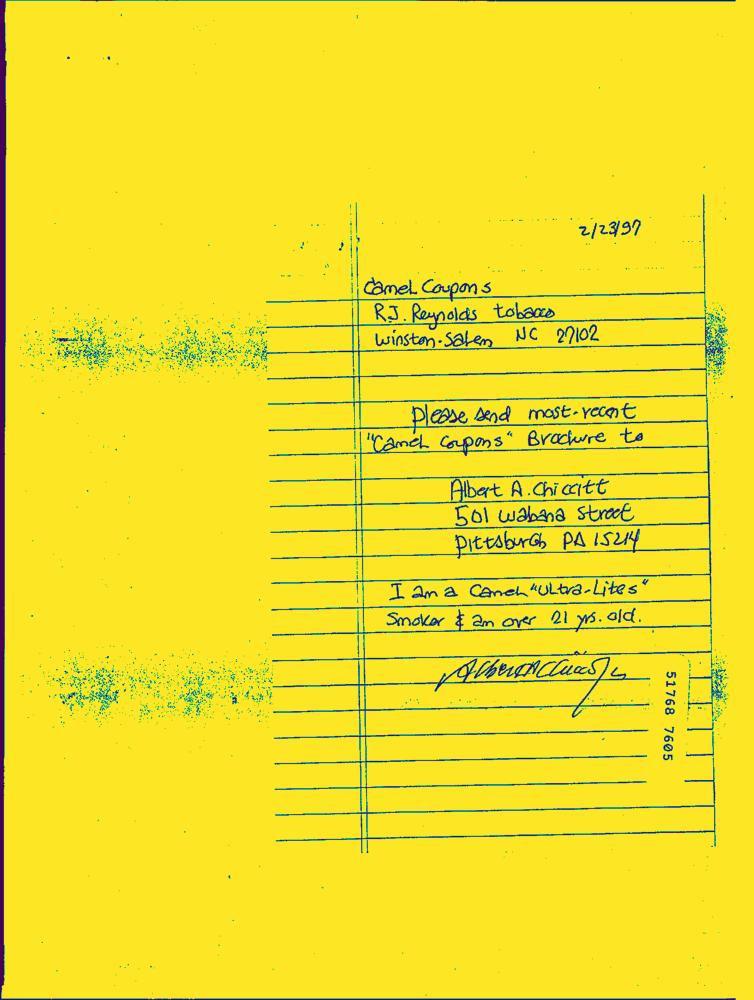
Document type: Hand-Written